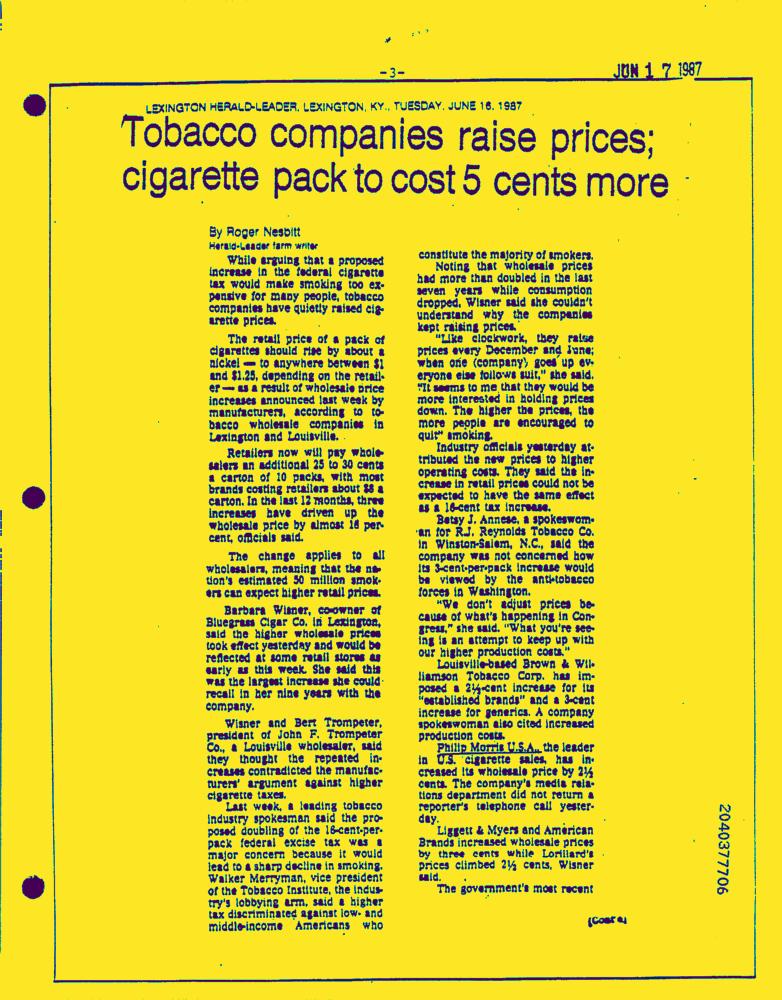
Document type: News-Article